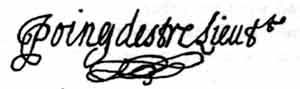
Signature of: jean poingdestre